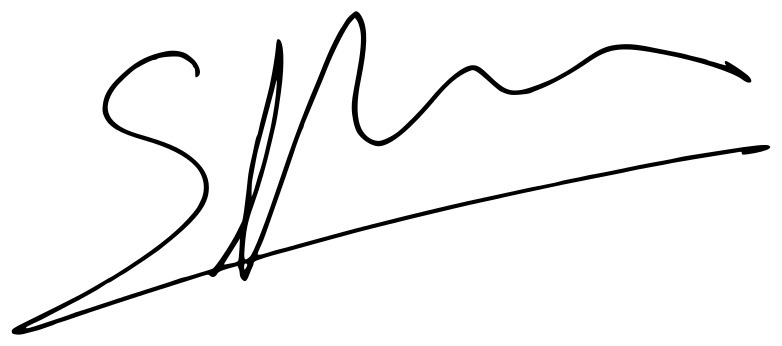
Signature of: gregorio peces barba